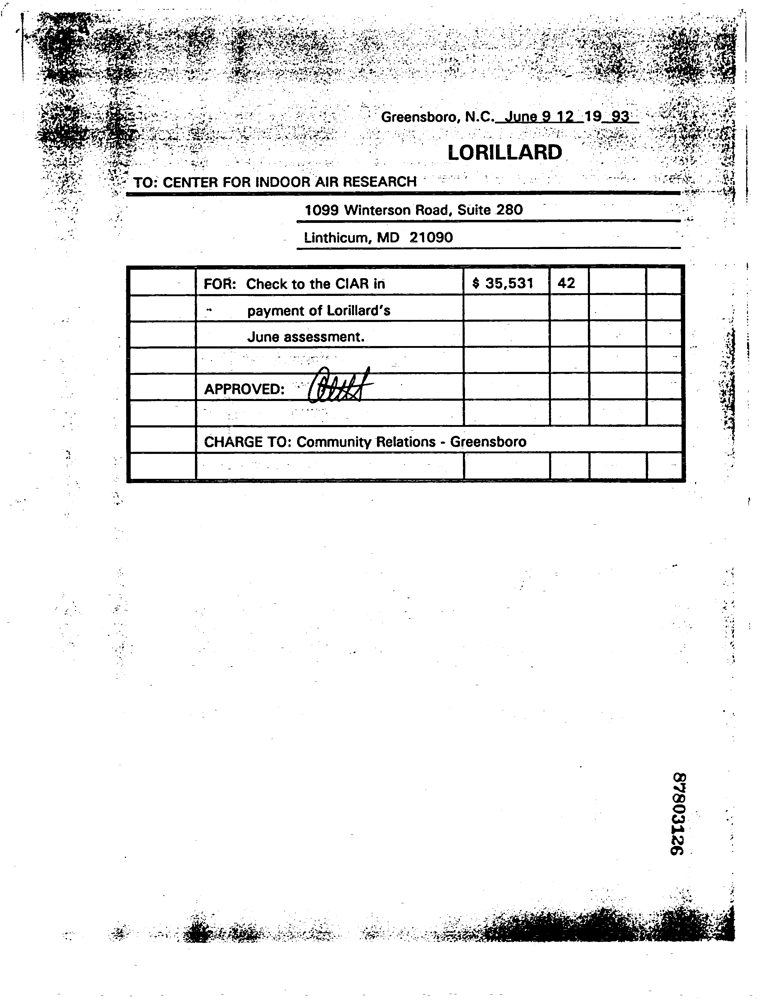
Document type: Invoice